Question: In what way does the history help explain the case?
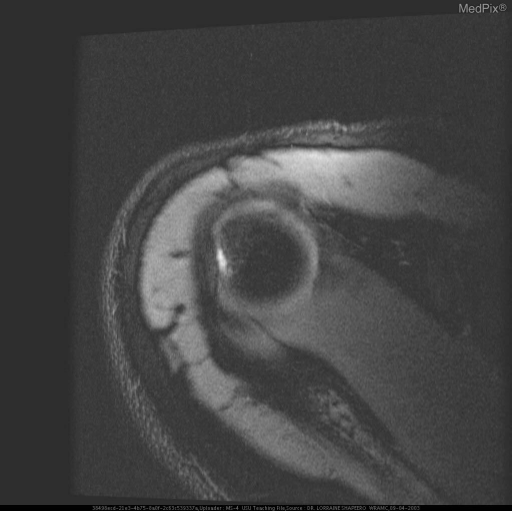
Answer: The patient's history of H/O THREE ANTERIOR SHOULDER DISLOCATIONS SINCE AGE 21, ALL PLAYING RUGBY. is key in understanding the case.